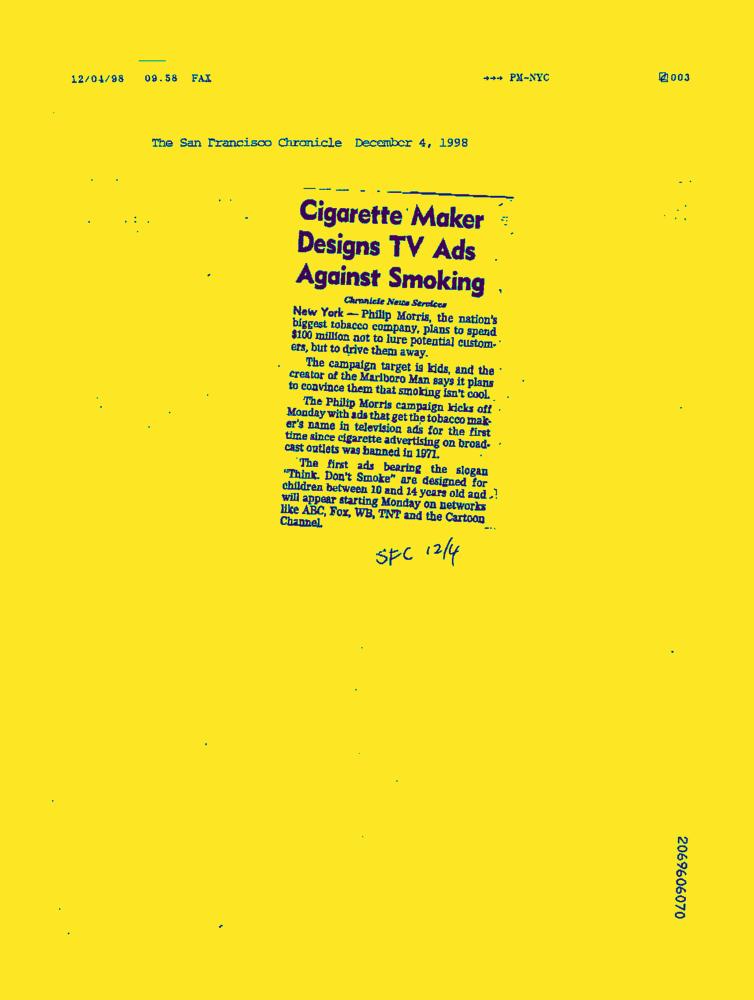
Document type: News-Article